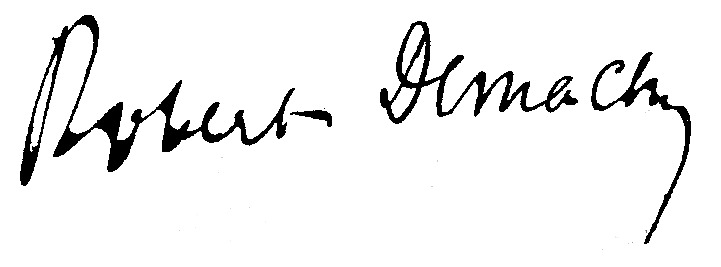
Signature of: robert demachy